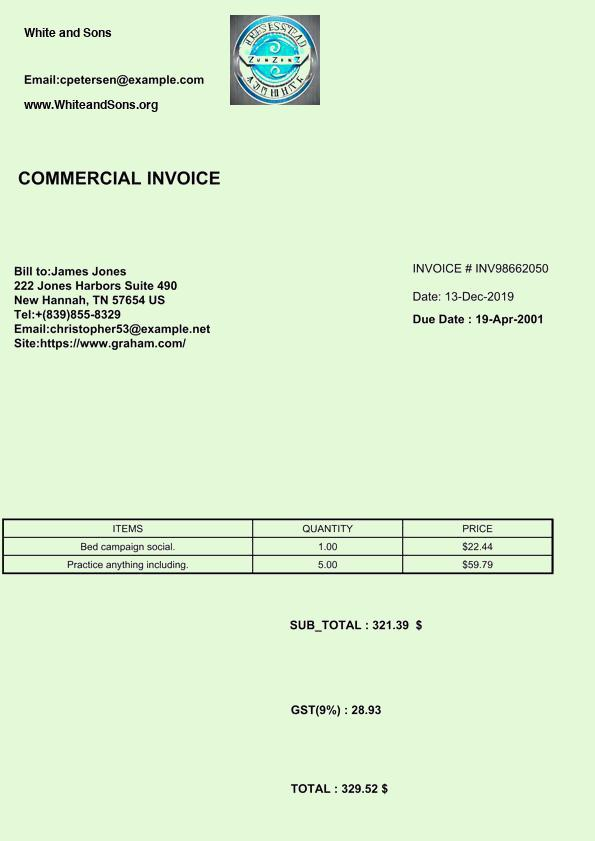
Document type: Invoice